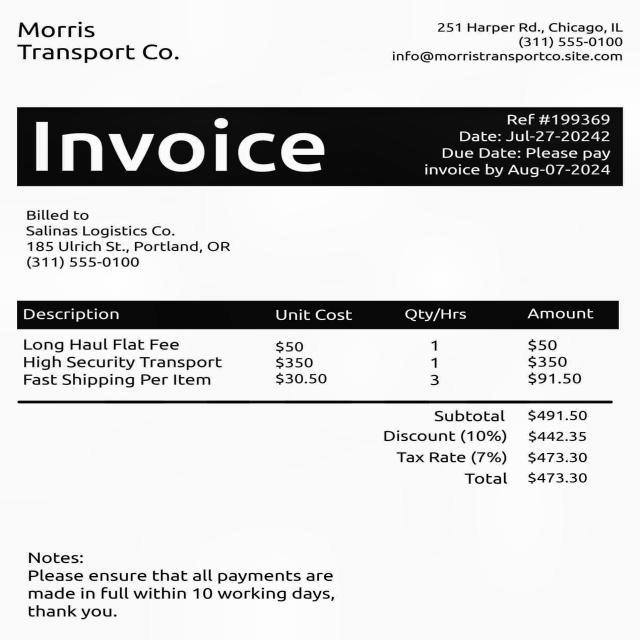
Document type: Invoice